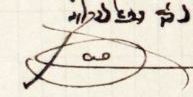
Signature of: raphael ankawa